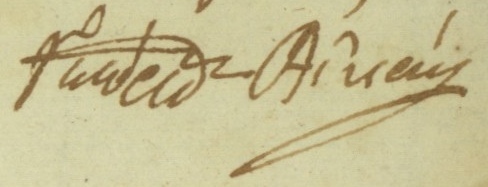
Signature of: georgios ainian